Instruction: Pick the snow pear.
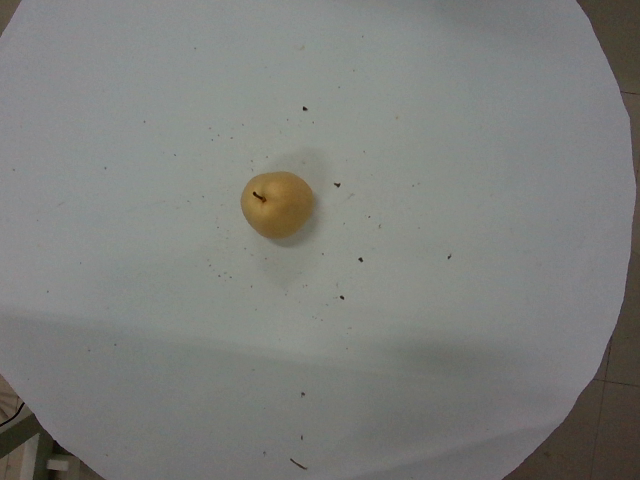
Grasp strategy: vertical